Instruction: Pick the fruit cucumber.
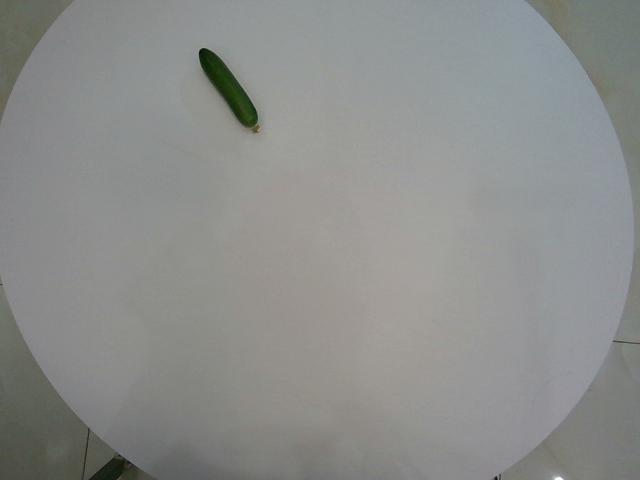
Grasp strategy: vertical